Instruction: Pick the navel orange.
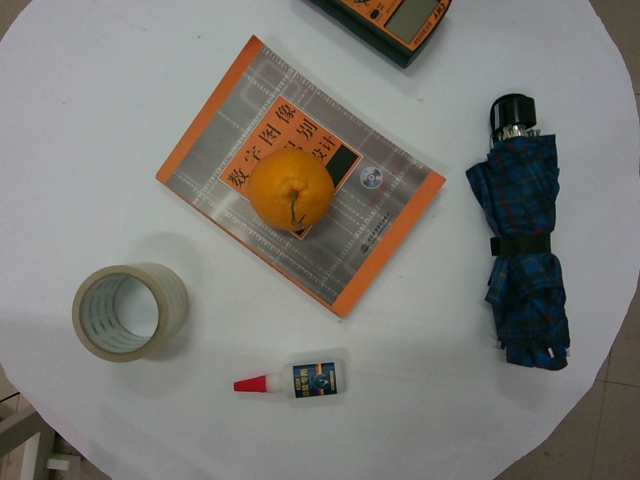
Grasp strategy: vertical